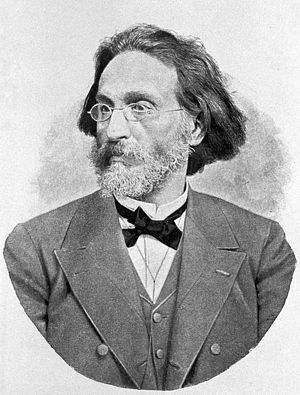
Georges Hayem. From: Centenaire de la Faculte de Medecine de Paris 1794-1894, Impr. Nationale, Paris 1896, facing page 354